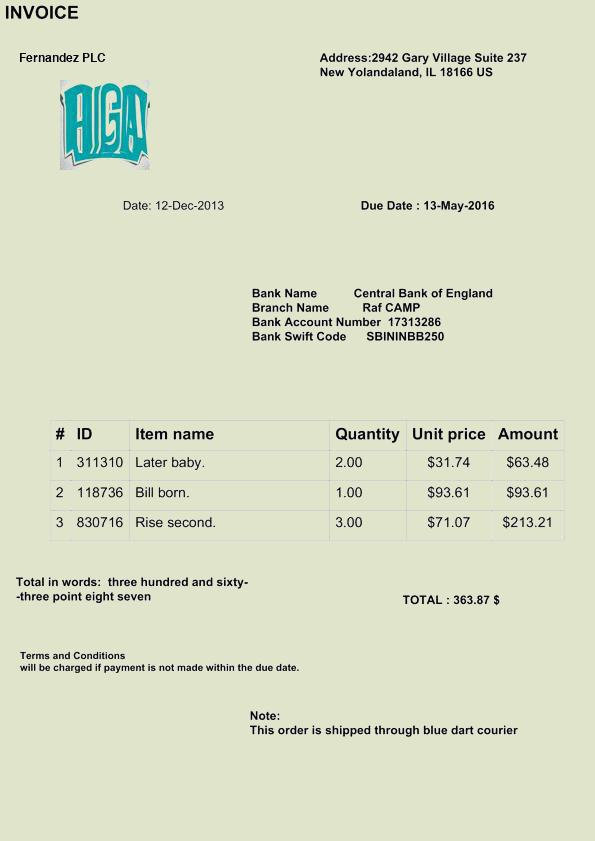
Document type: Invoice